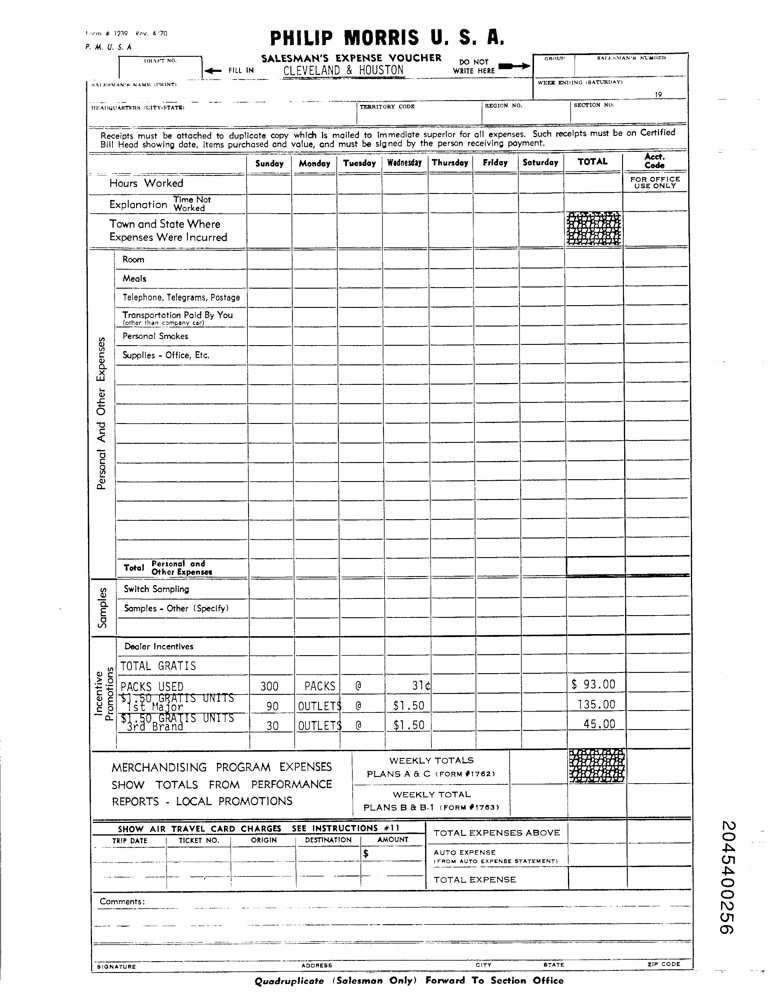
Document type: Invoice